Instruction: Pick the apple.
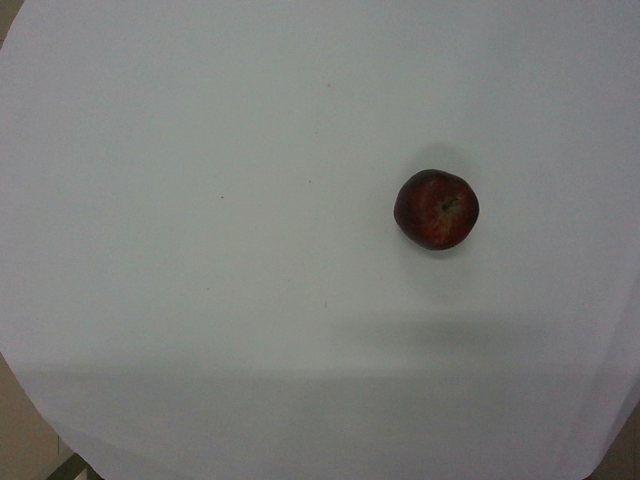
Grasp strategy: vertical